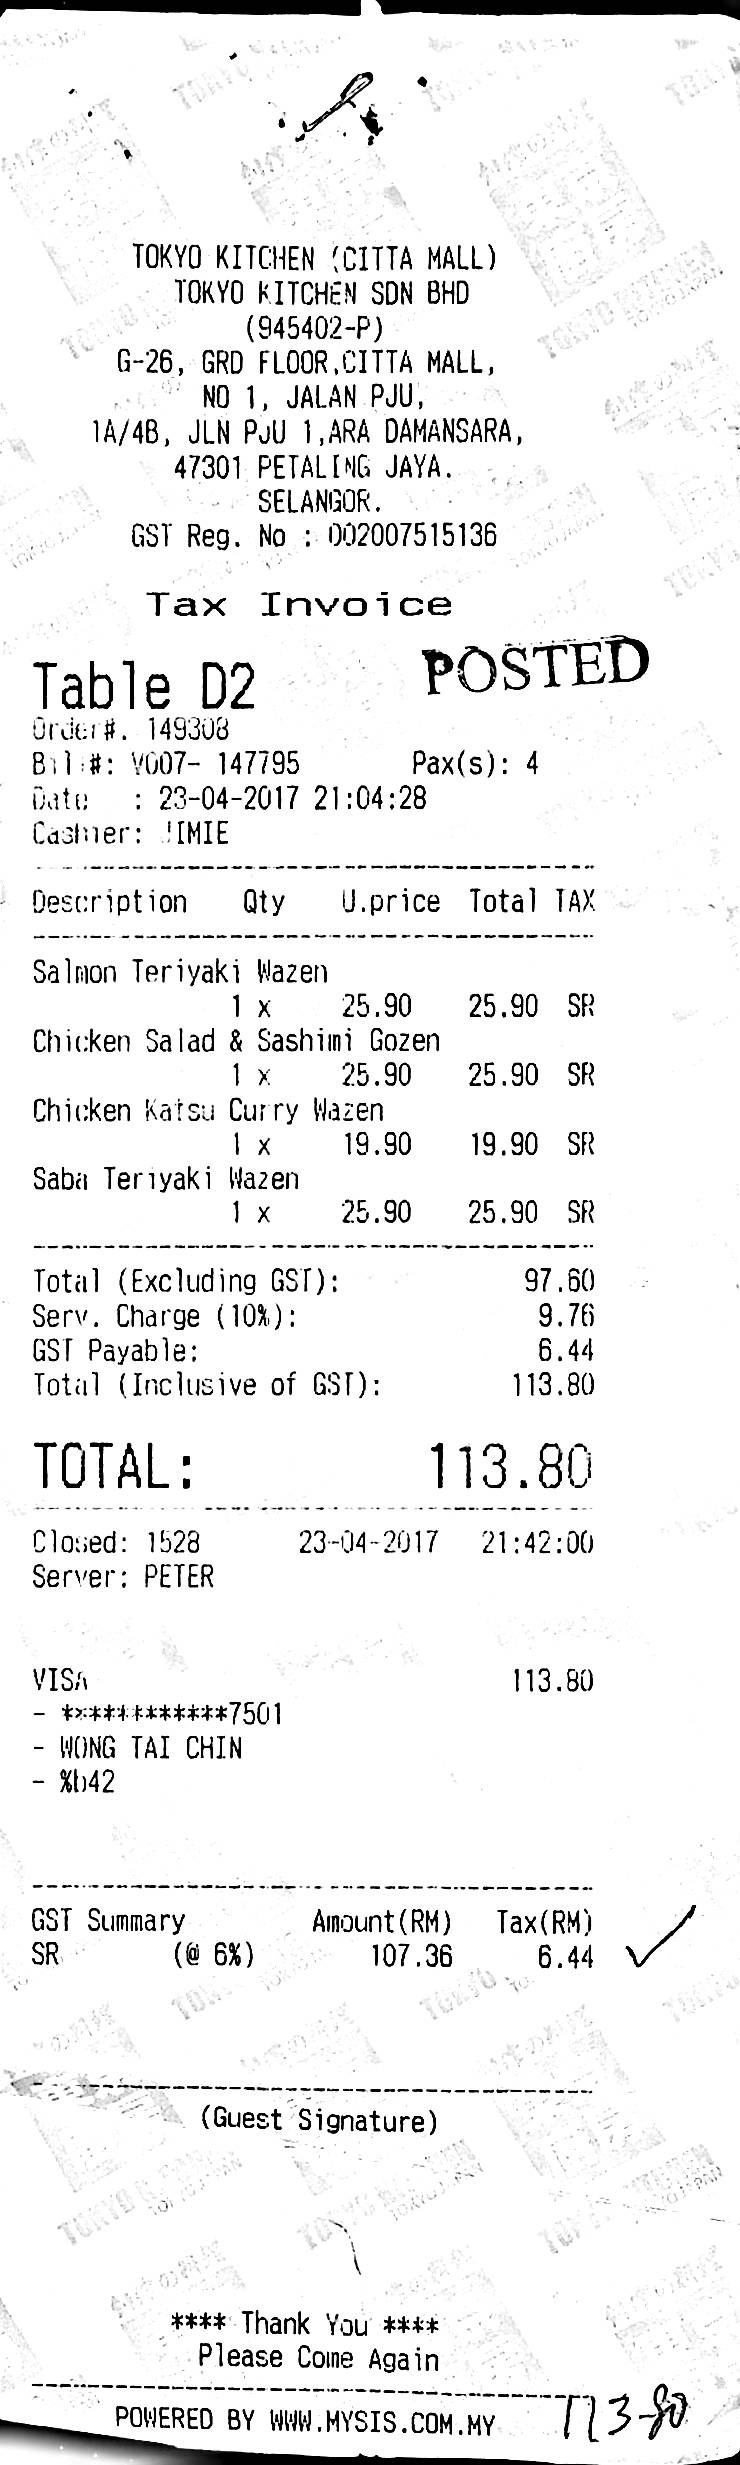
TOKYO KITCHEN (CITTA MALL)
TOKYO KITCHEN SDN BHD
(945402-P)
G-26, GRD FLOOR,CITTA MALL,
NO 1, JALAN PJU,
1A/4B, JLN PJU 1,ARA DAMANSARA,
47301 PETALING JAYA.
SELANGOR.
GST REG. NO : 002007515136
TAX INVOICE
TABLE D2
POSTED
ORDER#. 149308
BILL#: V007- 147795
PAX(S): 4
DATE
: 23-04-2017 21:04:28
POWERED BY WWW.MYSIS.COM.MY
CASHIER: JIMIE
DESCRIPTION
QTY
U.PRICE
TOTAL
TAX
SALMON TERIYAKI WAZEN
CHICKEN SALAD & SASHIMI GOZEN
CHICKEN KATSU CURRY WAZEN
SABA TERIYAKI WAZEN
1 X
1 X
1 X
1 X
25.90
25.90
19.90
25.90
25.90
25.90
19.90
25.90
SR
SR
SR
SR
TOTAL (EXCLUDING GST):
SERV. CHARGE (10%):
GST PAYABLE:
TOTAL (INCLUSIVE OF GST):
97.60
9.76
6.44
113.80
TOTAL:
113.80
CLOSED: 1528
23-04-2017
21:42:00
SERVER: PETER
VISA
113.80
- ************7501
- WONG TAI CHIN
- %B42
GST SUMMARY
AMOUNT(RM)
TAX(RM)
SR
(@ 6%)
107.36
6.44
(GUEST SIGNATURE)
THANK YOU
PLEASE COME AGAIN